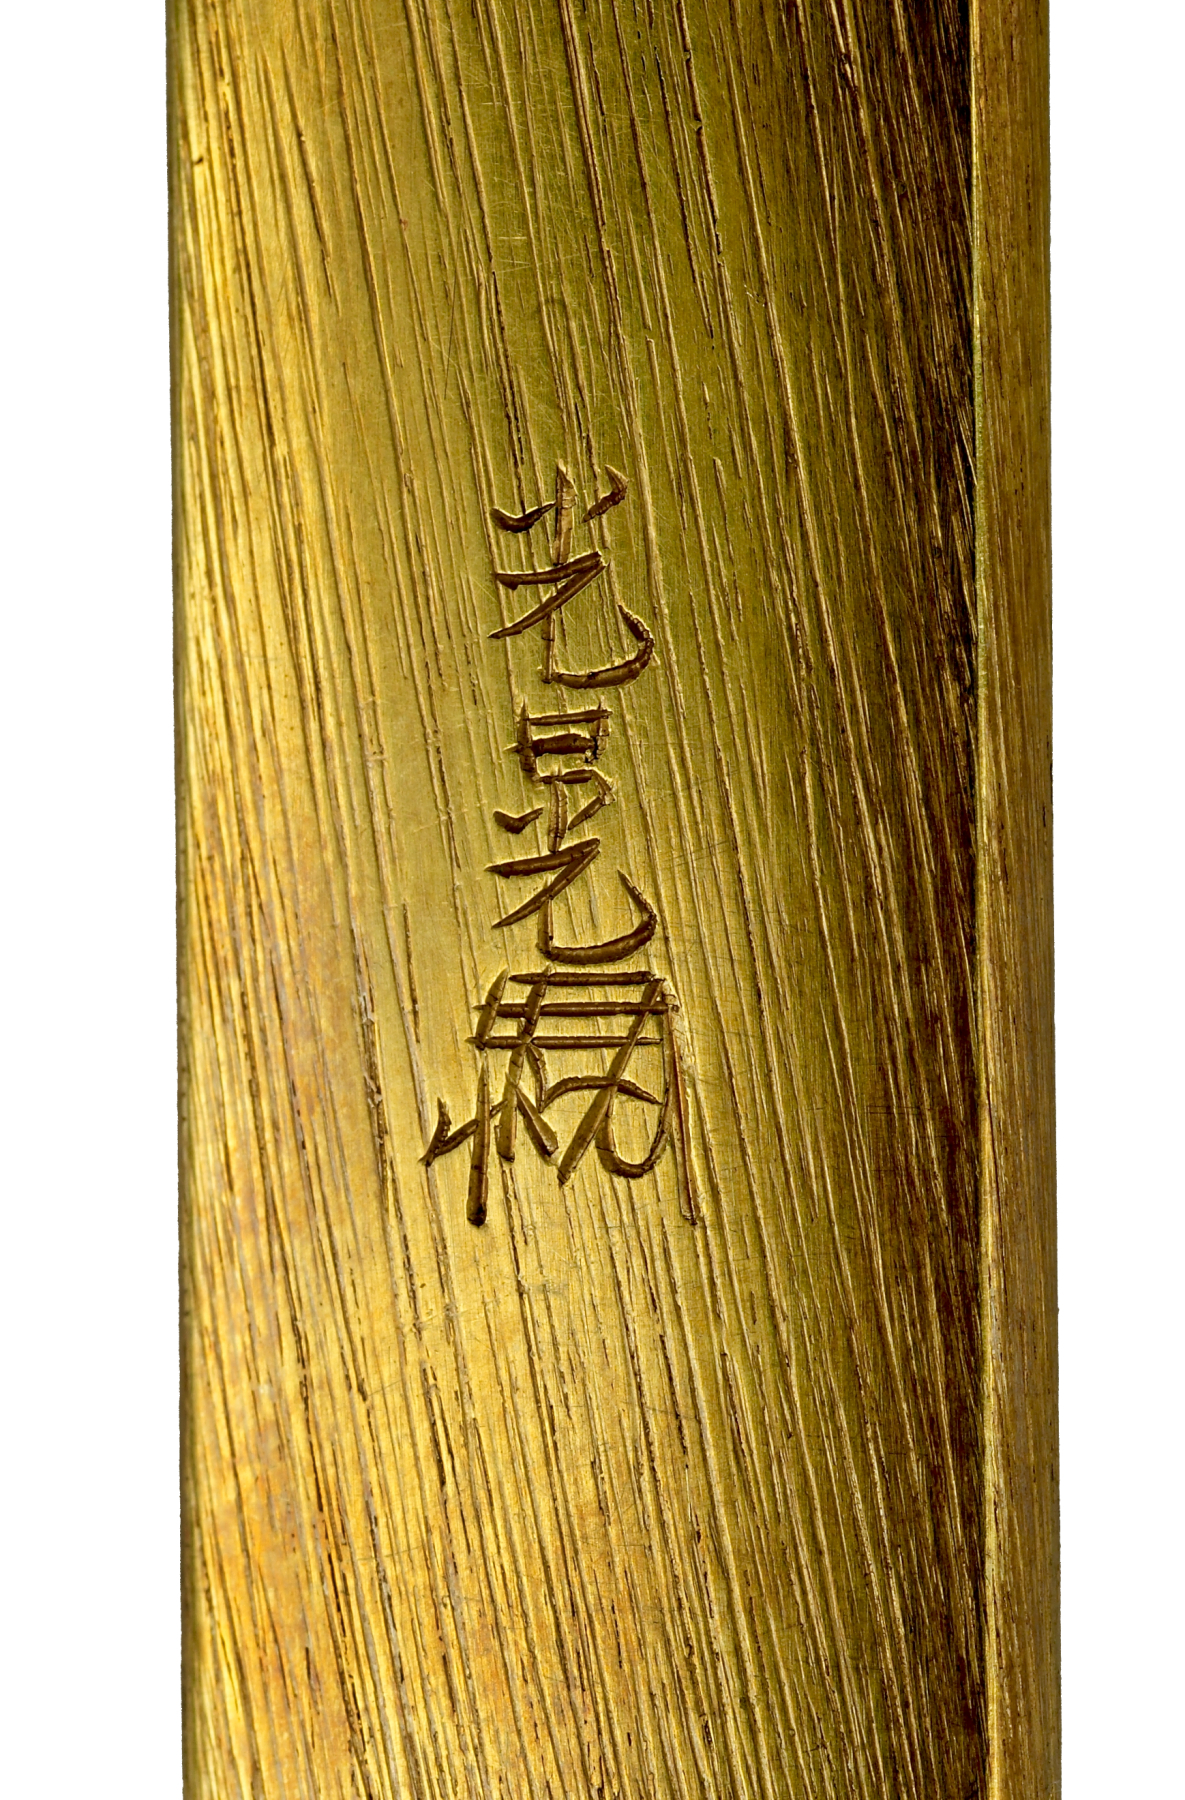
Signature of: gotō hōjō